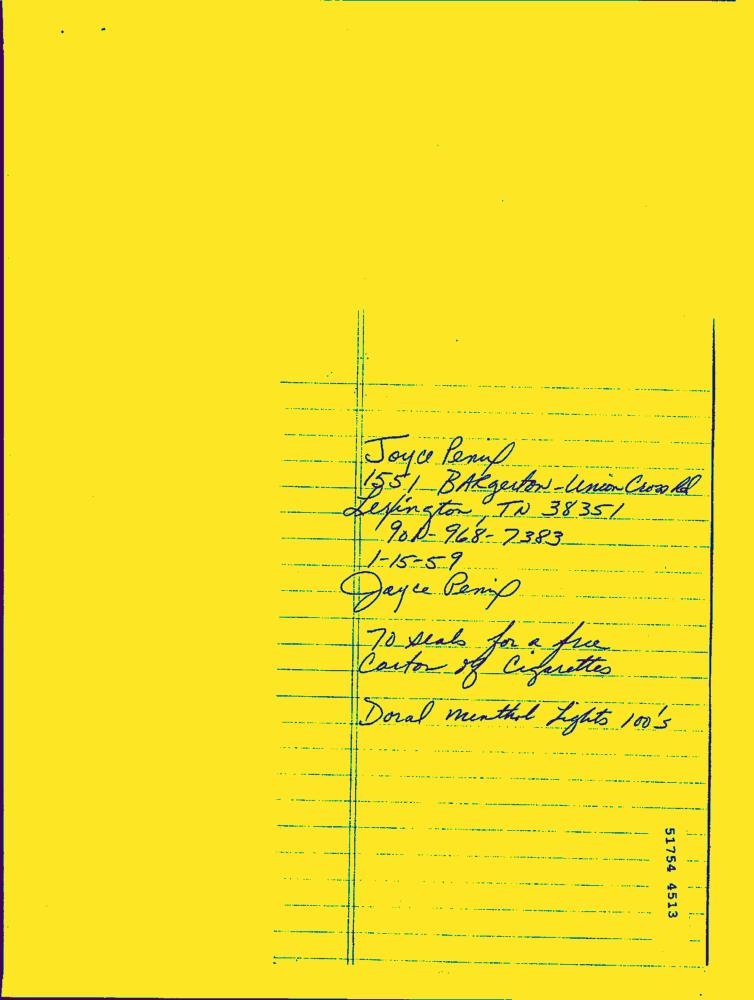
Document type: Hand-Written